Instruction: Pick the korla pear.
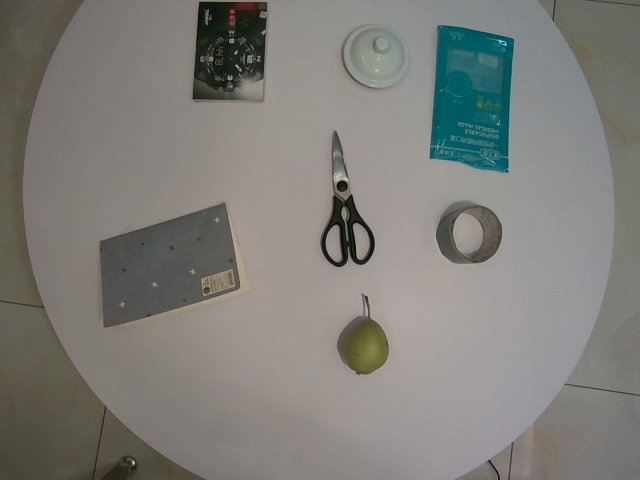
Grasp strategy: vertical